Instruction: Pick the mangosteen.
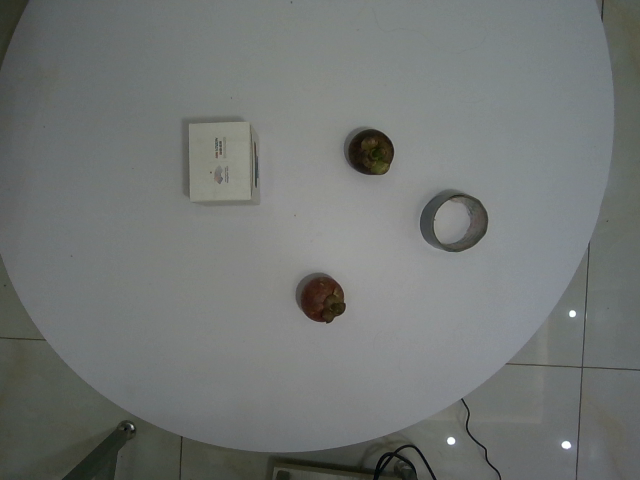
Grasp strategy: vertical